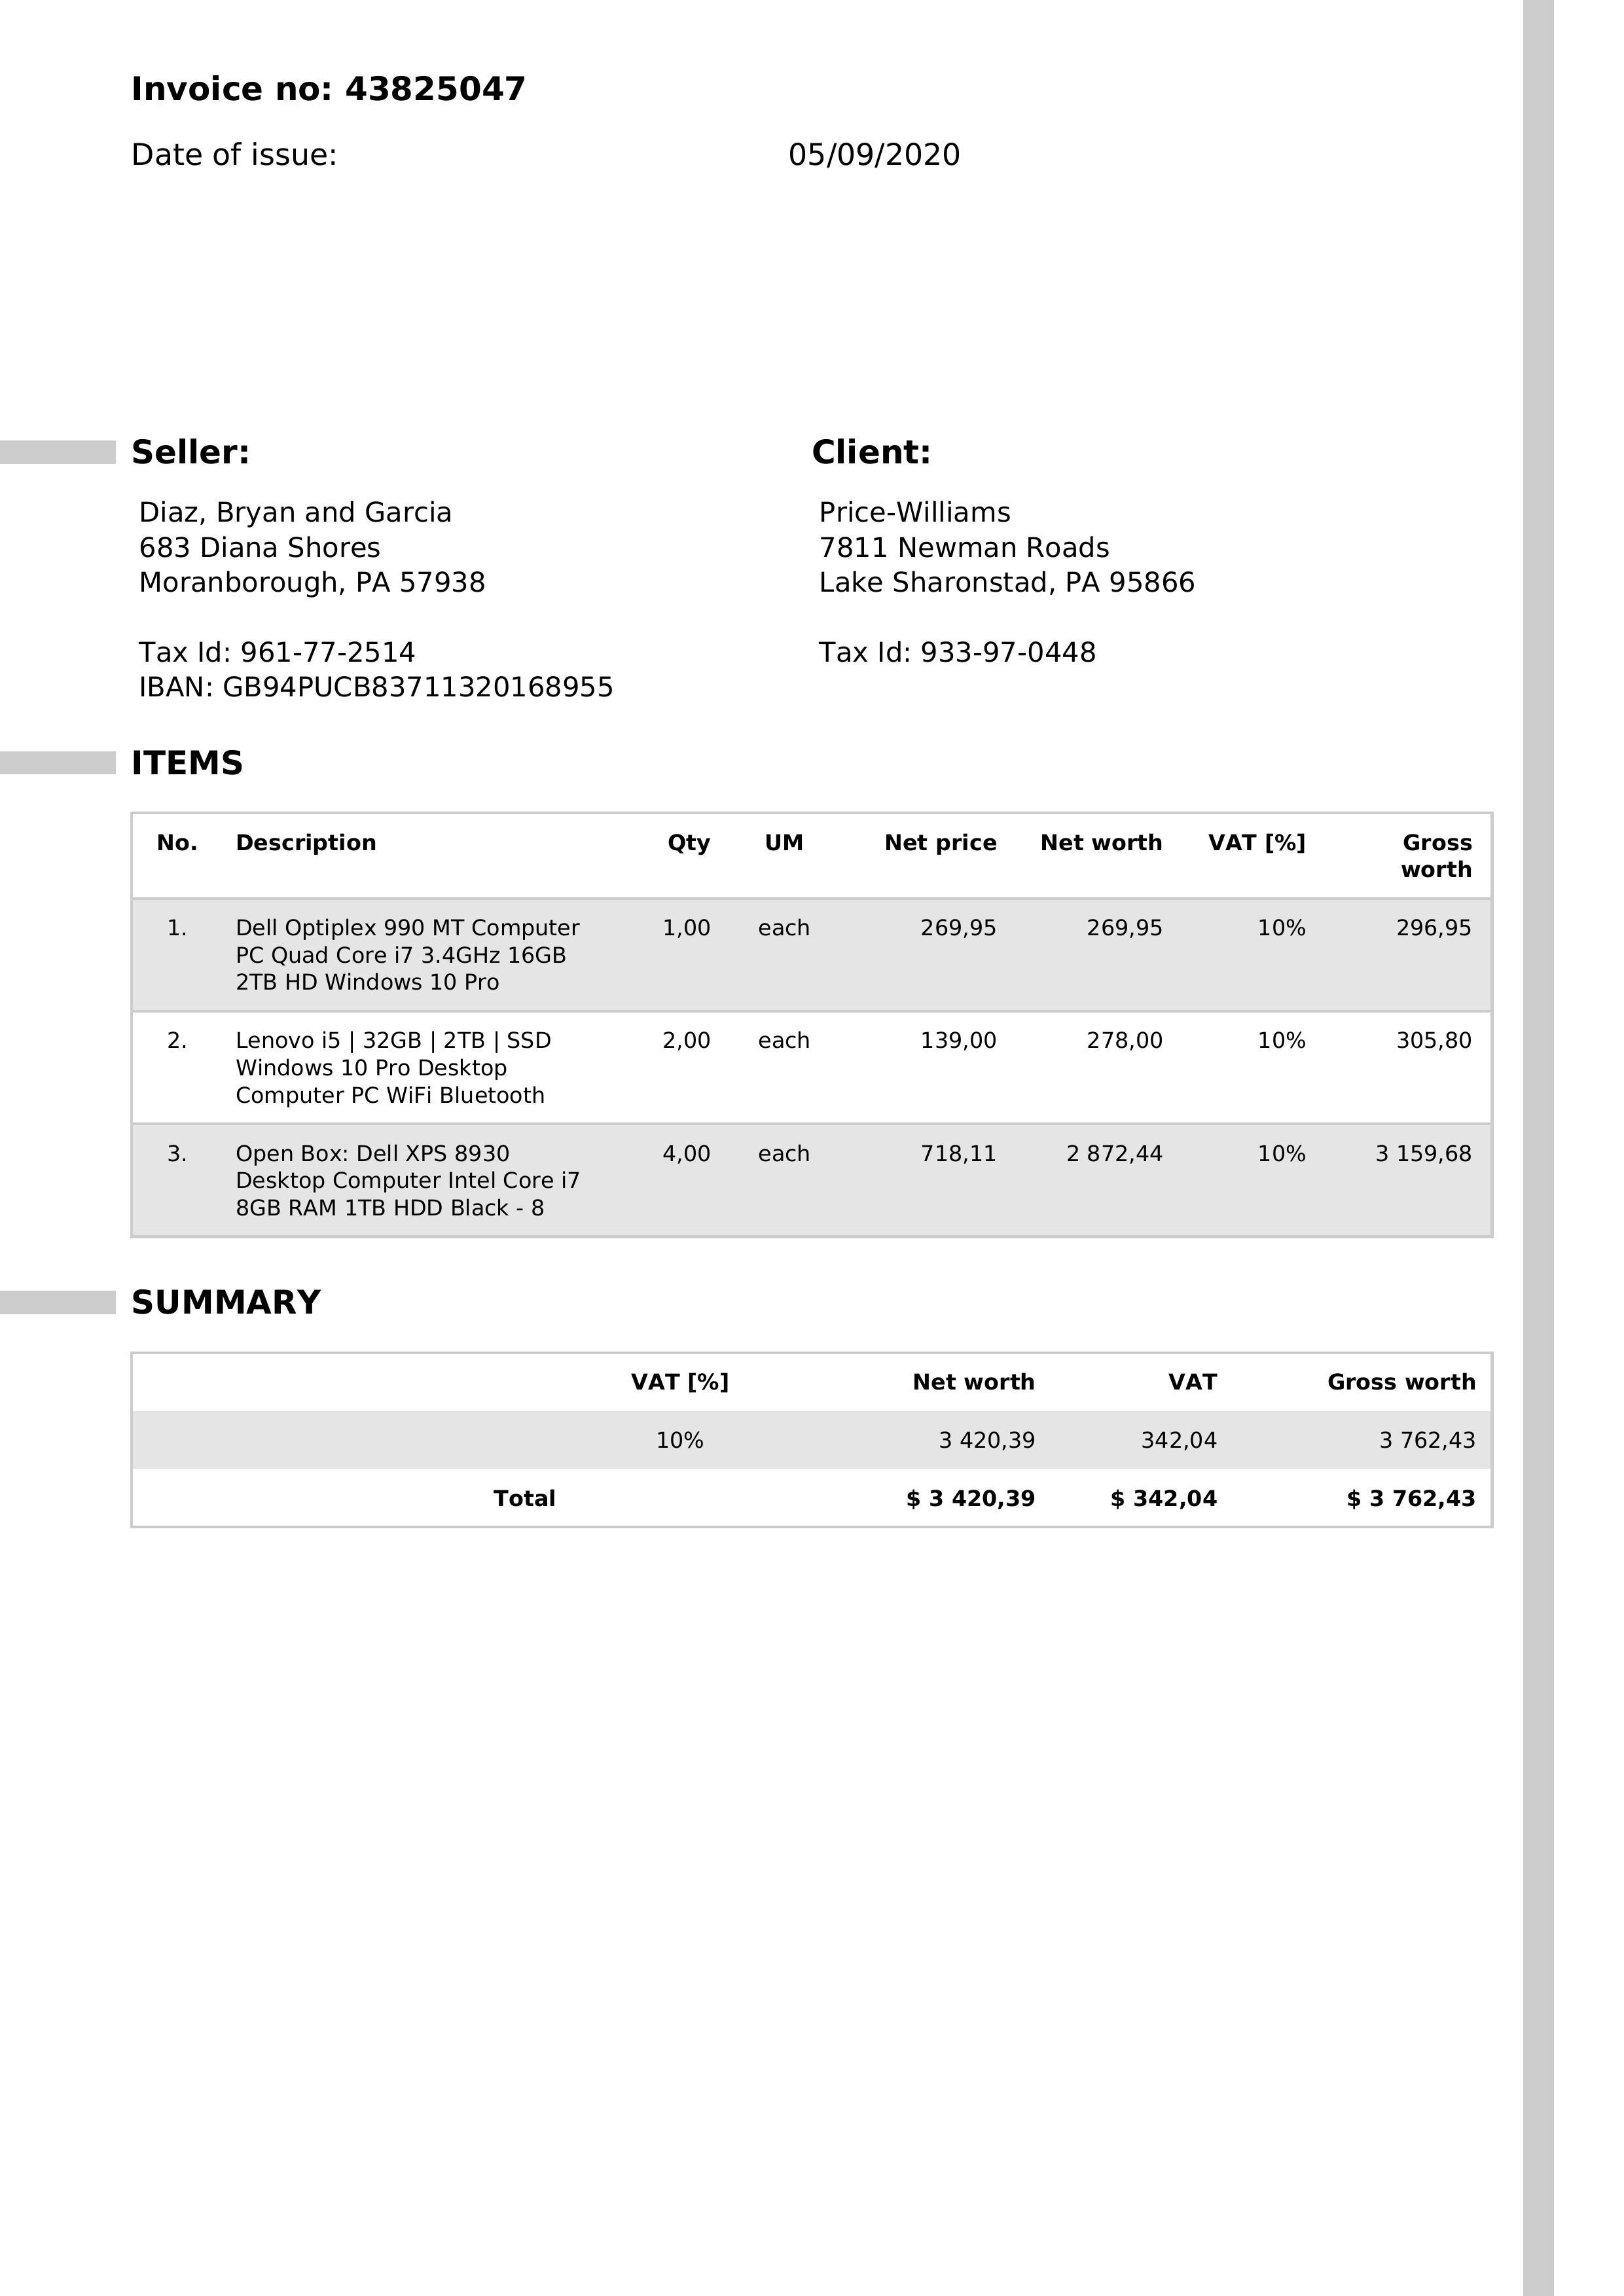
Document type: Invoice